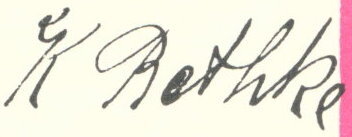
Signature of: karl bethke